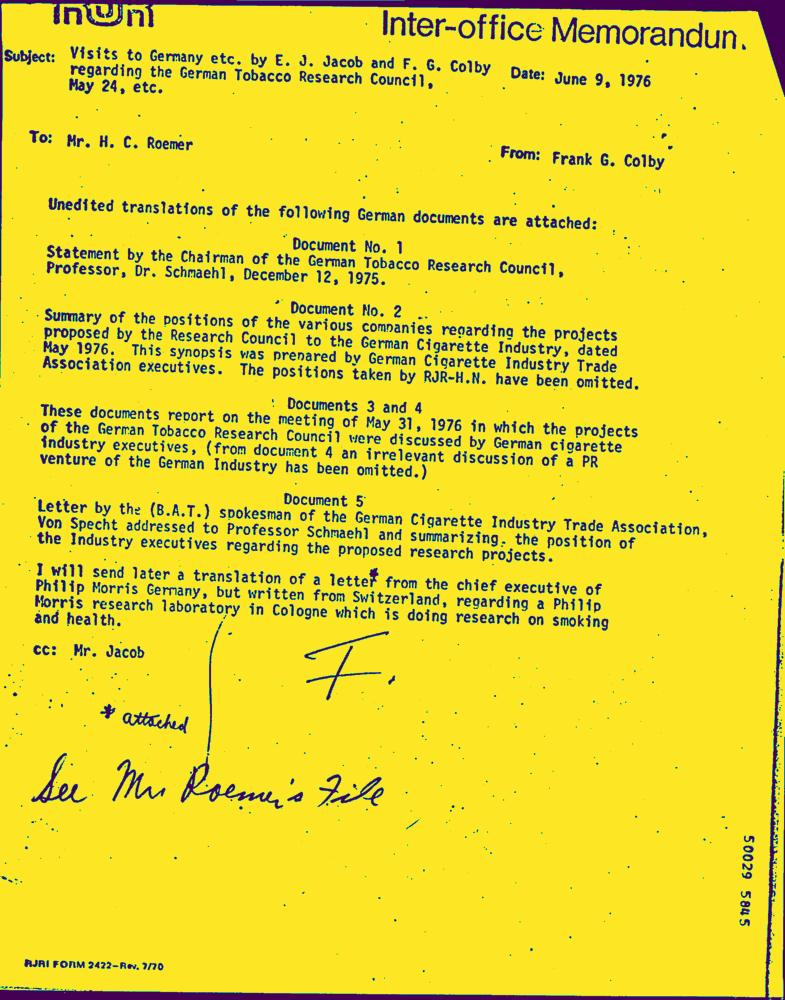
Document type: Letter-Doc